Question: Describe the condition in detail:
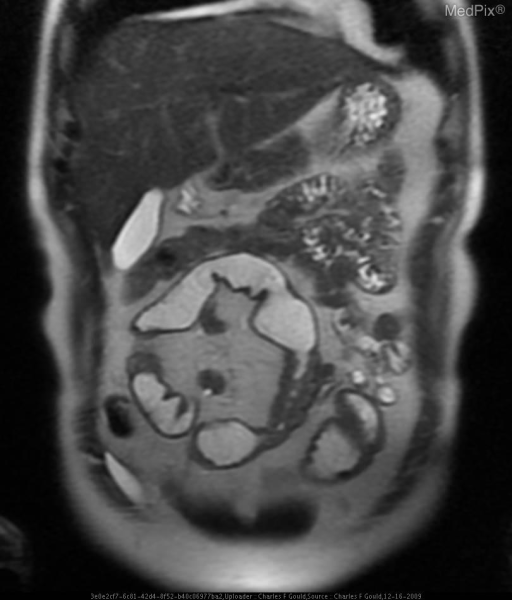
Answer: The disease is discussed as: Crohn Disease, also known as Regional Enteritis, is a prolonged inflammatory bowel disease of unknown etiology and upredictable course. The disease may affect the entire GI tract and does so in a characteristic discontinuous and asymmetric pattern. Males and females are affected equally and usually present between ages 15 and 30. Symptoms vary but most commonly include abdominal pain with diarrhea, which may be bloody. Other symptoms include low-grade fever, anorexia and weight loss, anemia, perianal abscess/fistula and malabsorption.

The small bowel is most frequently involved followed by the colon. The terminal ileum alone or in combination with other sites is involved in 95% of cases. Typical findings on small bowel follow-through include fold thickening with nodularity, aphthous ulcers and cobblestone mucosa and ulceration. Crohn or granulomatous colitis occurs most frequently on the right side with sparing of the rectosigmoid. Often small nodular filling defects are seen with aphthous ulcers. Discontinuous involvement or "skip lesions" throughout the bowel are characteristic. Complications include fistulae, sinus tracts, abscesses, perforation, toxic megacolon and increased risk for bowel lymphoma and adenocarcinoma.

Findings on CT include thickened bowel wall potentially with skip areas, "creeping fat" due to mesenteric fat proliferation, vascular dilation and tortuosity, mesenteric adenopathy, fistula, stricture or abscess. Although complications may be treated surgically, primary therapy is medical as recurrence rate after resection is up to 39%.

There are many extraintestinal manifestations including gallstones, urolithiasis, uveitis and arthritis. Also, Crohn Disease is associated with pyoderma gangrenosum and erythema nodosum.